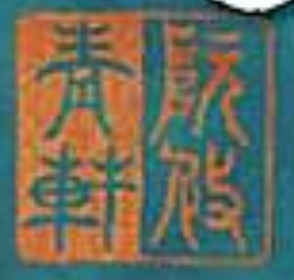
Signature of: nguyễn du